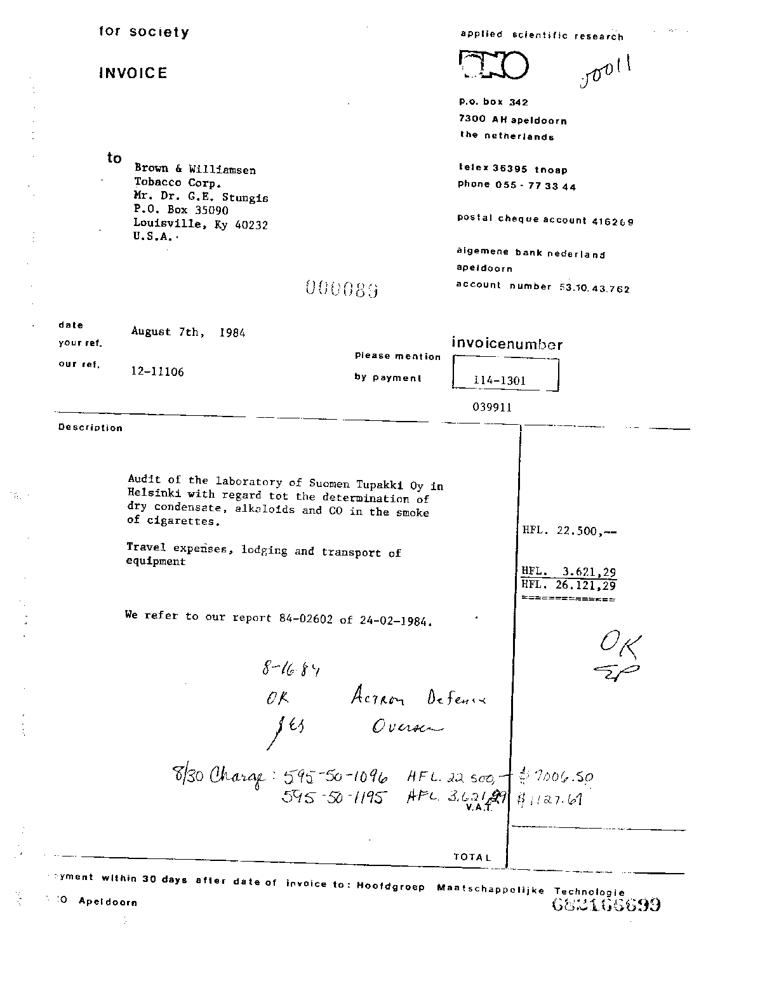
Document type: Invoice